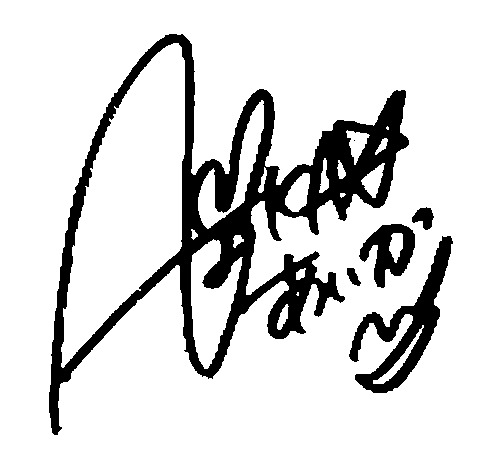
Signature of: aika